Question: How does the patient history play a role?
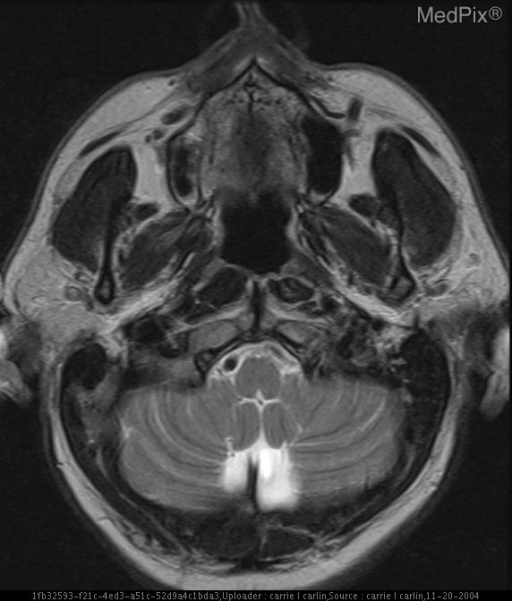
Answer: The patient's history of 65 year old white male presents with several year history of vertigo. is key in understanding the case.